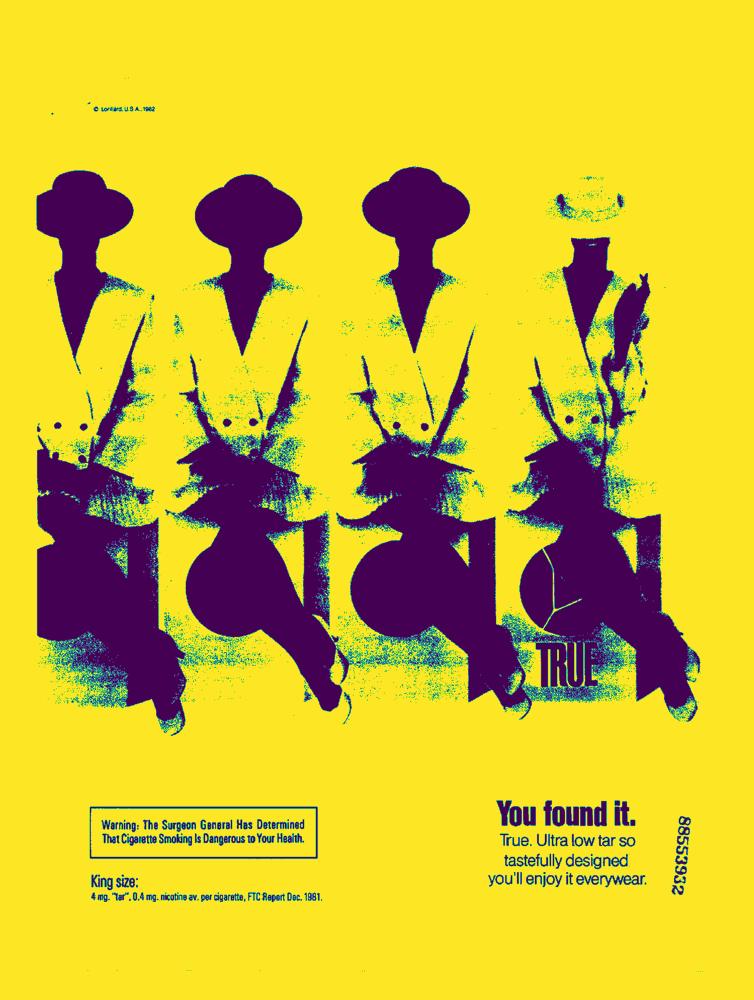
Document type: AD